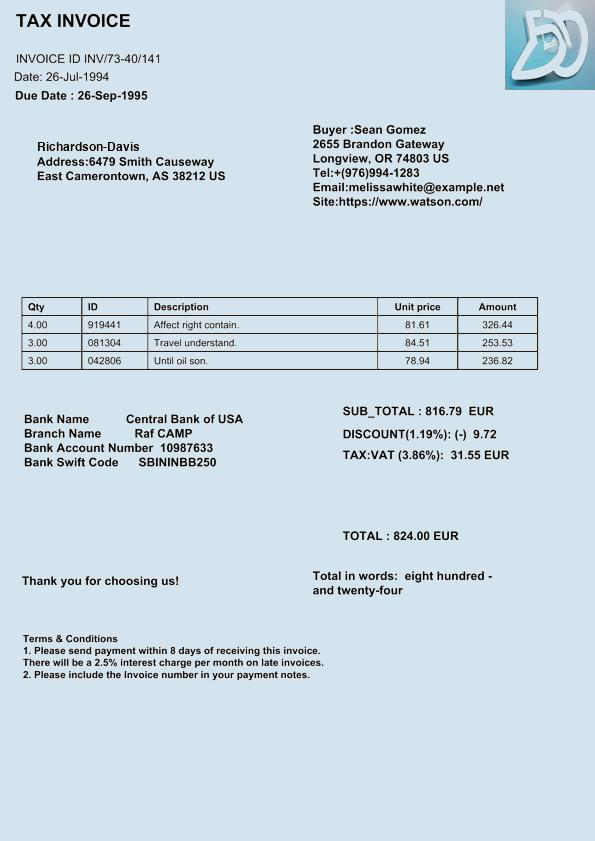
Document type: Invoice